Question: What is the address or location of the property listed in the document?
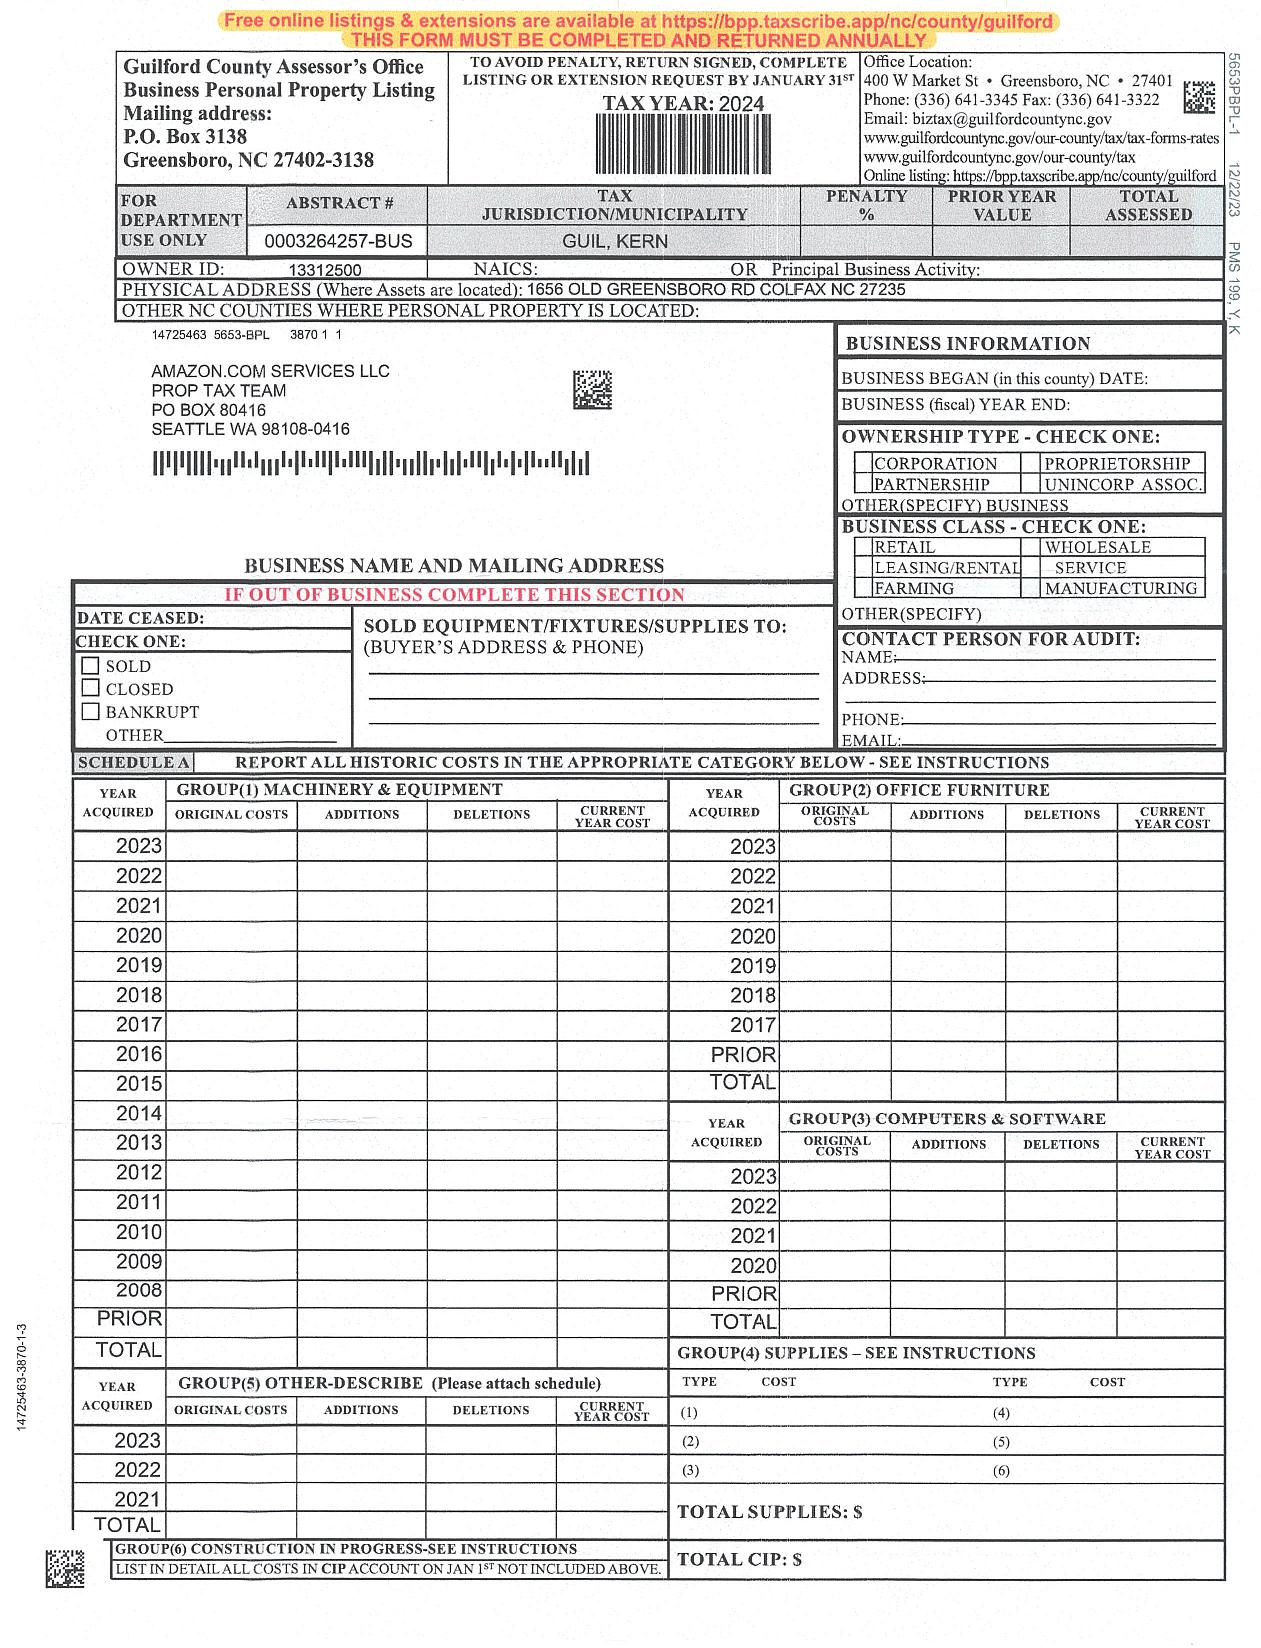
Answer: "1856 OLD GREENSBORO RD COLFAX NC 27235"